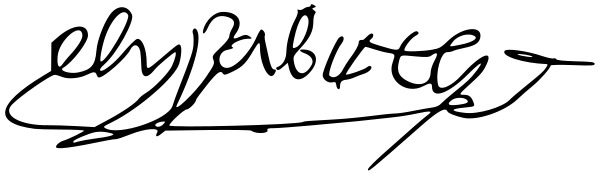
Signature of: elizabeth woodville